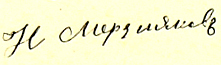
Signature of: ivan luppovich merzlyakob